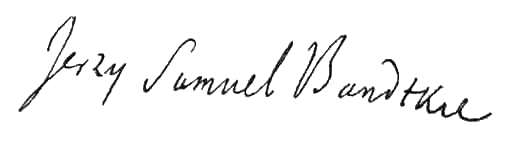
Signature of: jerzy samuel bandtkie